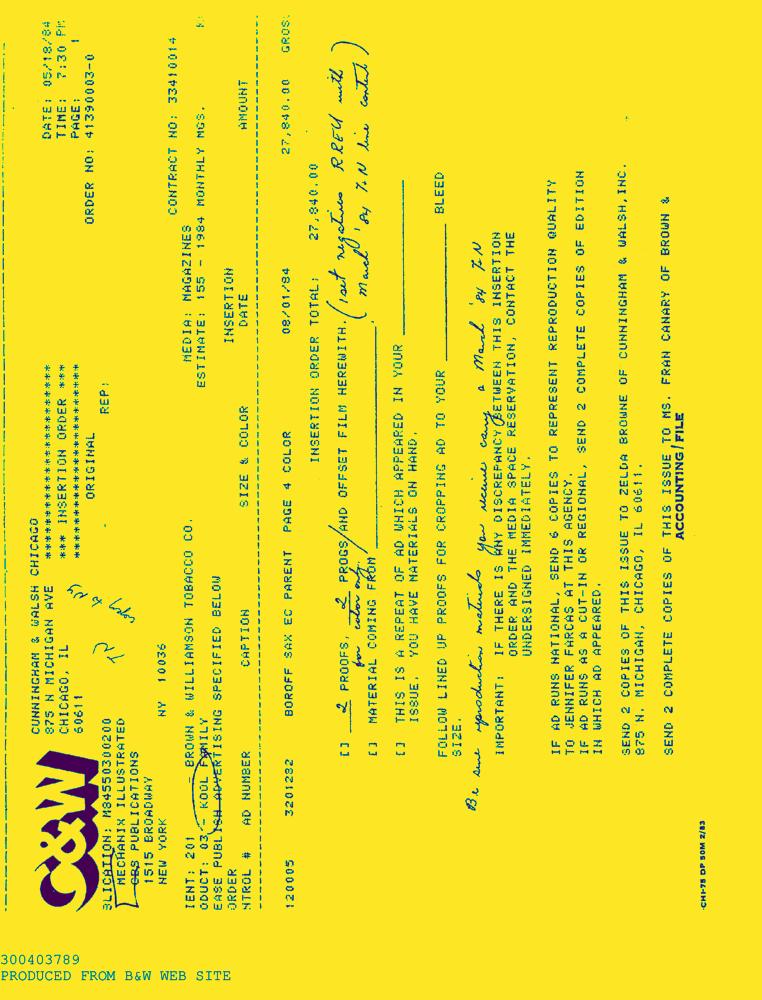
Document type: AD